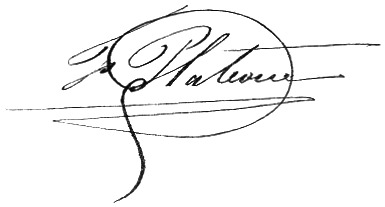
Signature of: félix plateau